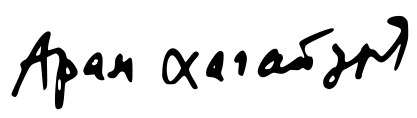
Signature of: aram khachaturian